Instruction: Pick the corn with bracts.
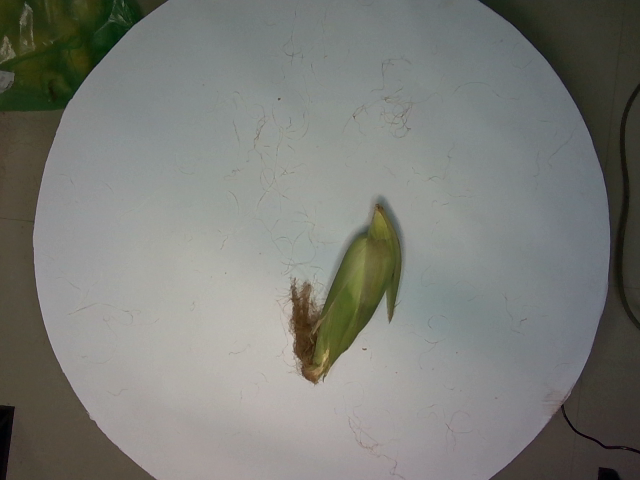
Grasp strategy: vertical